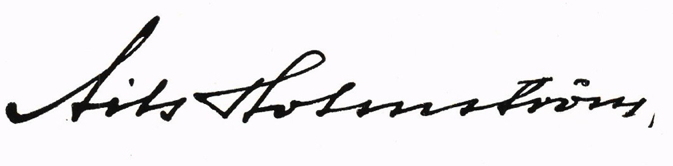
Signature of: nils holmström